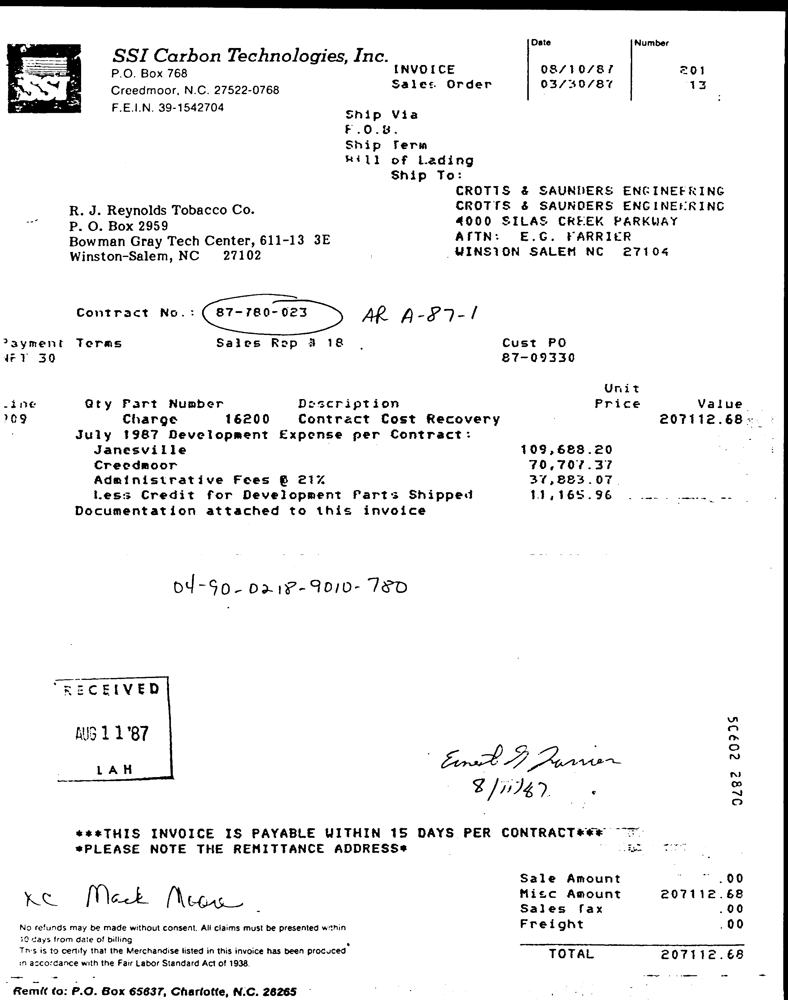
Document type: Invoice